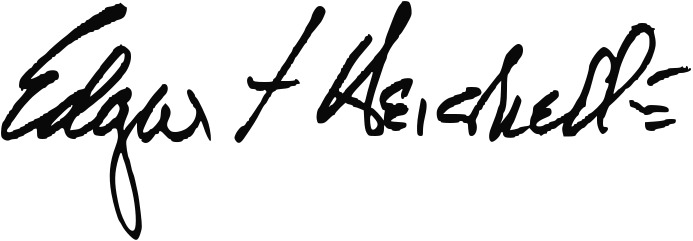
Signature of: hike heiskell